Question: What are the imaging findings?
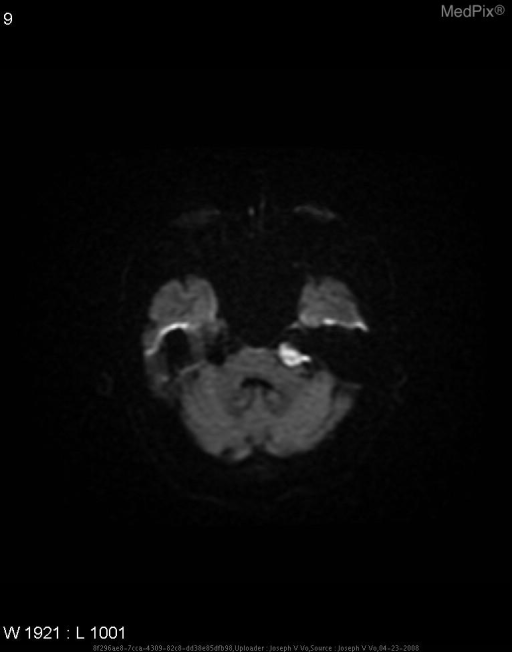
Answer: The imaging shows Irregularly shaped, well demarcated mass in the left cerebellopontine angle that is slightly hyperintense on axial T1 MRI before contrast, hypointense on axial T1 MRI after contrast, hyperintense on axial T2 MRI, hypointense on axial FLAIR, and hyperintense on axial DWI MRI. There is a hyperintense mass with irregular contour in the left cerebellopontine angle.  Hyperintensity on this pulse sequence suggests "restricted diffusion"..